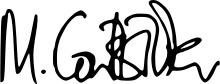
Signature of: michael coutts trotter